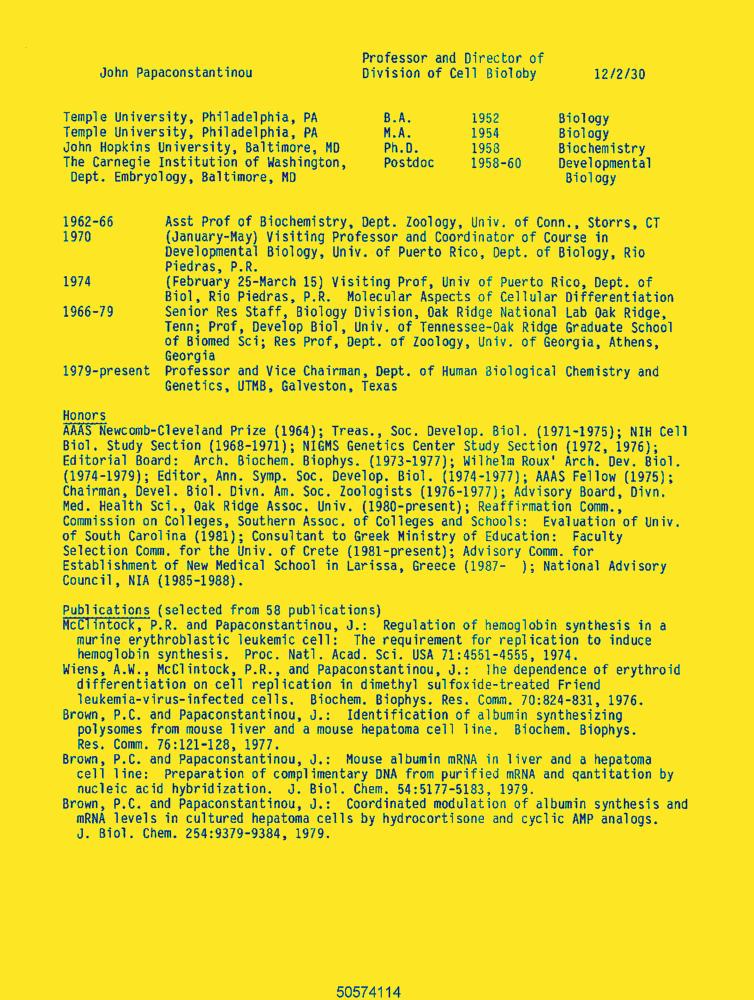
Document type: Resume-Doc